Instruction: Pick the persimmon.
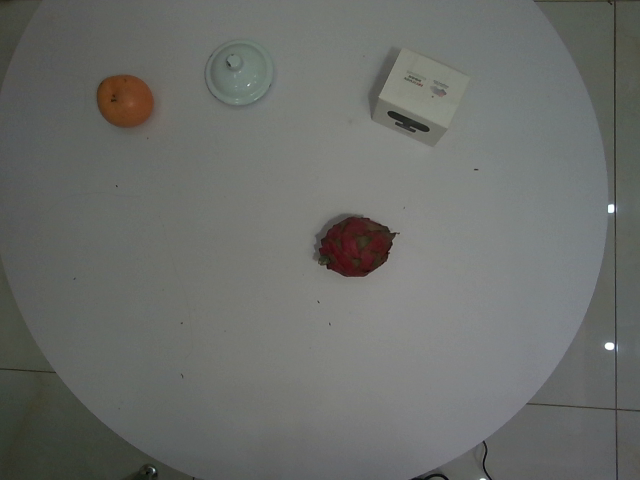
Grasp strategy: vertical